Question: How is the history relevant to the case?
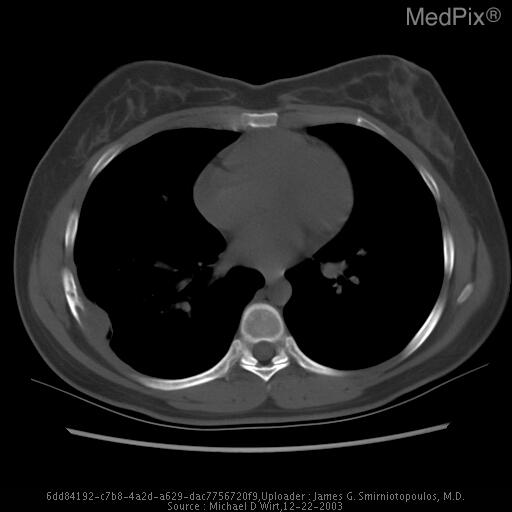
Answer: The patient's history of 23 y/o female with 6-week history of right sided chest pain.  No history of trauma. is key in understanding the case.